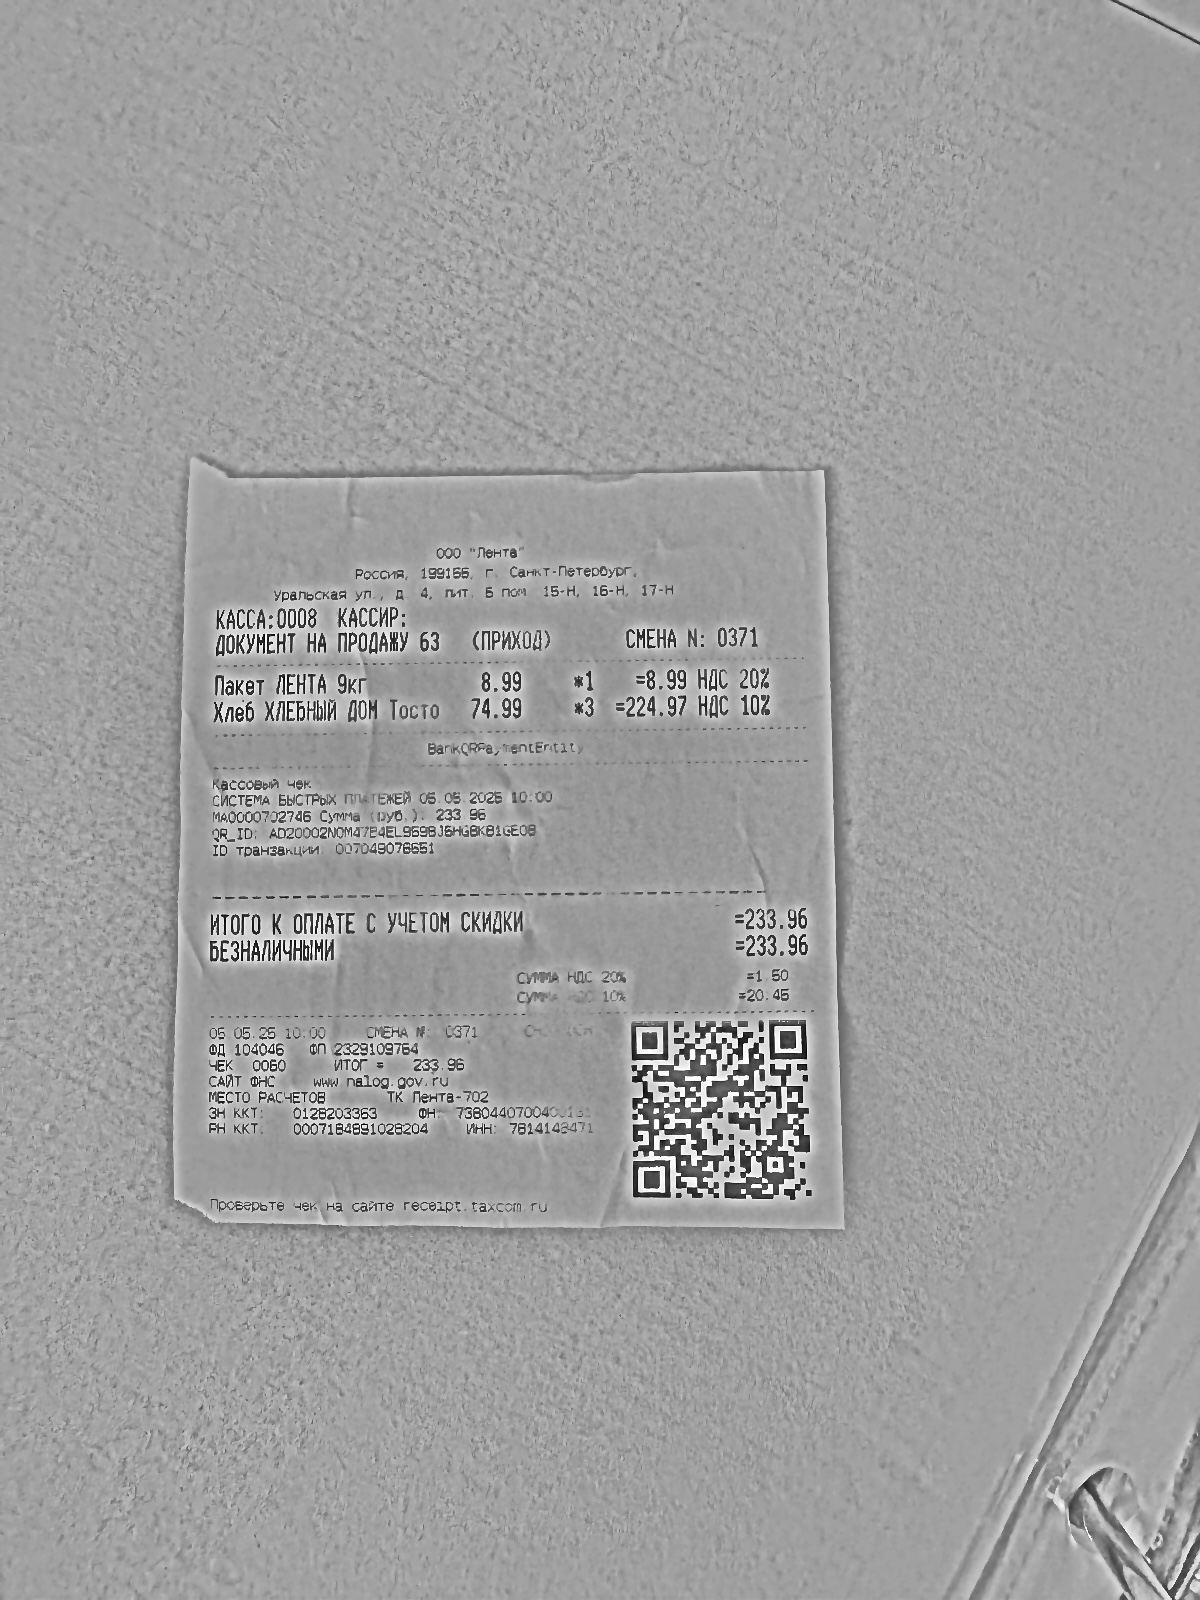
Продавец: ООО "Лента"
ИНН: 7814143471
Дата: 05.05.25
Товары: Пакет ЛЕНТА 9кг; Хлеб ХЛЕБНЫЙ ДОМ ТОСТО
Количество: 1.000; 3.000
Цена: 8.99; 74.99
Сумма: 8.99; 224.97
Итого: 233.96